Question: What are the imaging findings?
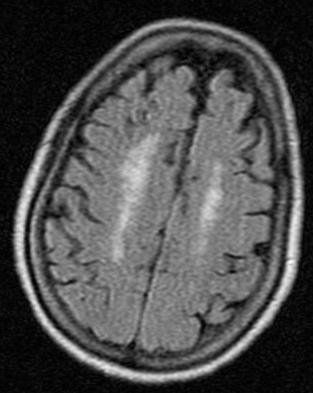
Answer: The imaging shows •  MRI Brain:
"There is mild, age-appropriate volume loss. There is periventricular and deep white matter symmetric signal abnormality. There is no intracranial hemorrhage, mass, or mass effect. The brain parenchyma, CSF-containing spaces, posterior fossa, limited views of the internal auditory canals and orbits, overlying skull, and soft tissues are unremarkable."

•  MRA Head w/o contrast:
"The circle of Willis is intact. There is no evidence of aneurysm. There is no evidence of vessel occlusion." There is a symmetrical abnormal hyperintensity in the deep white matter around both lateral ventricles.  This is consistent with Leukoaraiosis..